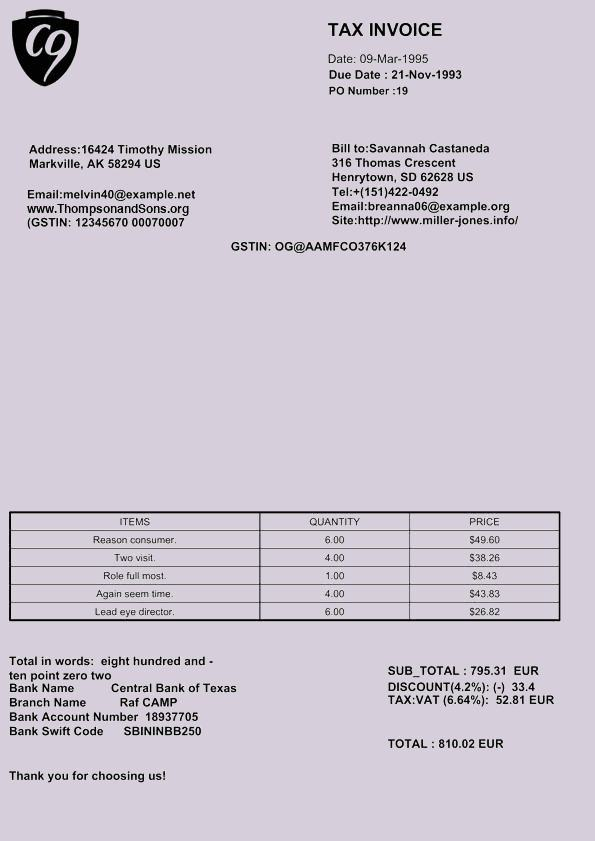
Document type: Invoice